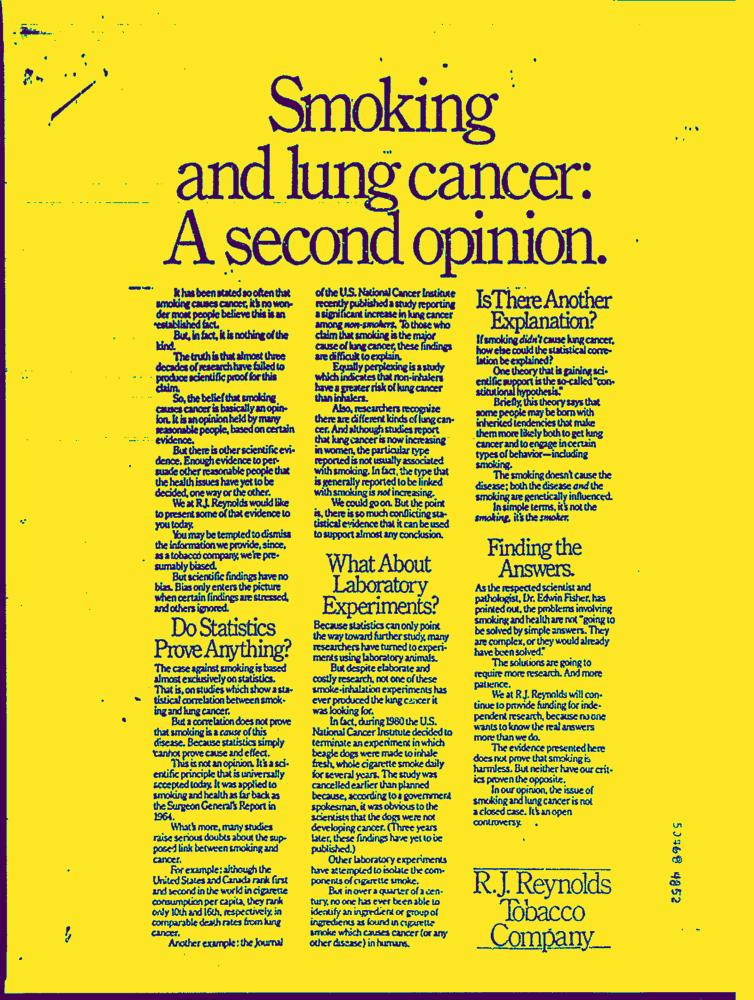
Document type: AD